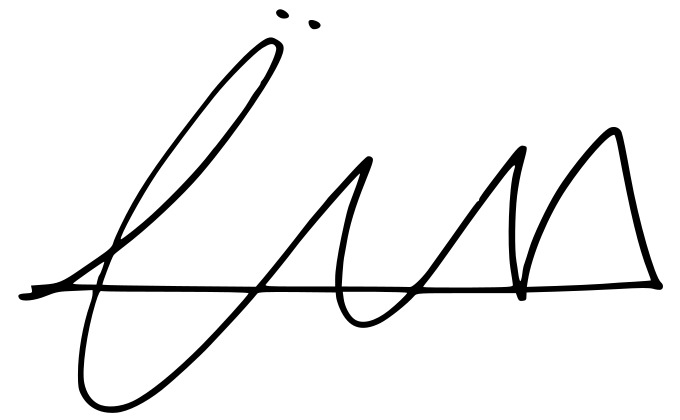
Signature of: hong eun chae